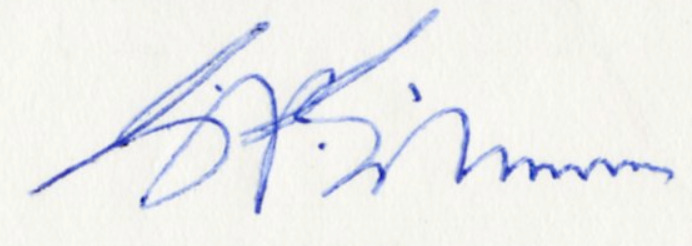
Signature of: george gilmour